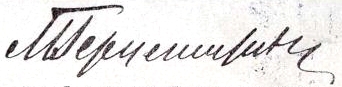
Signature of: mikhail herzenstein